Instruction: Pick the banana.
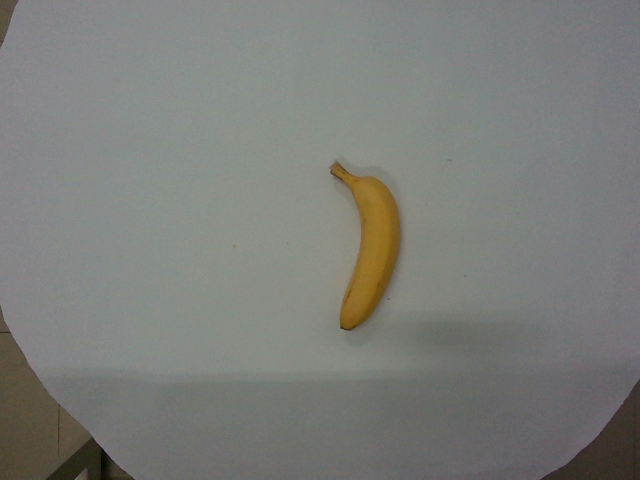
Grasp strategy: vertical